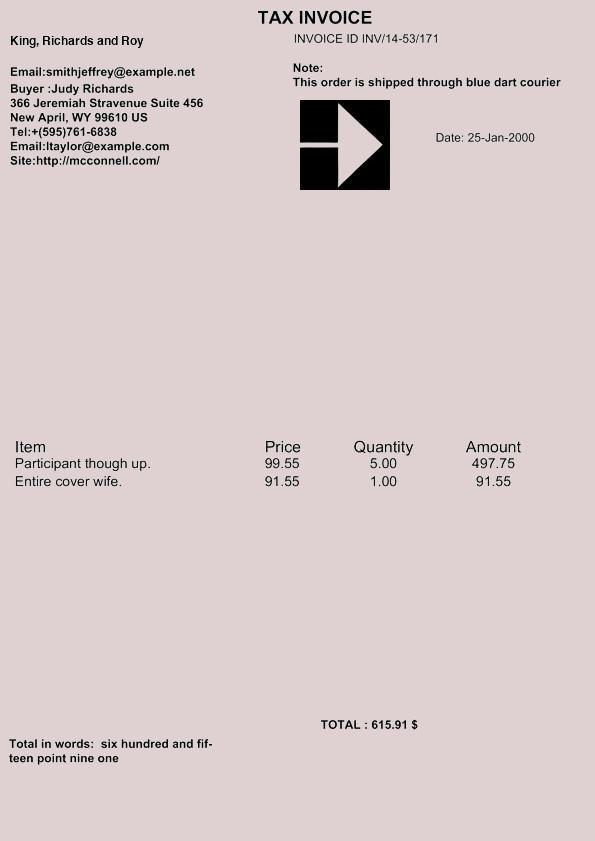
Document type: Invoice